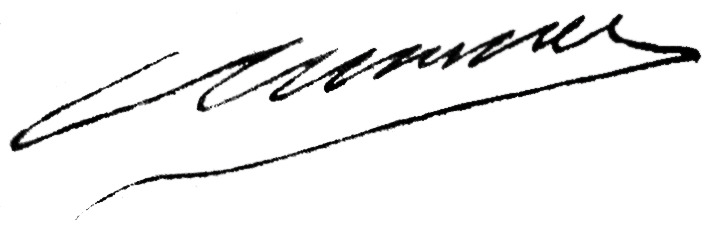
Signature of: q61944943